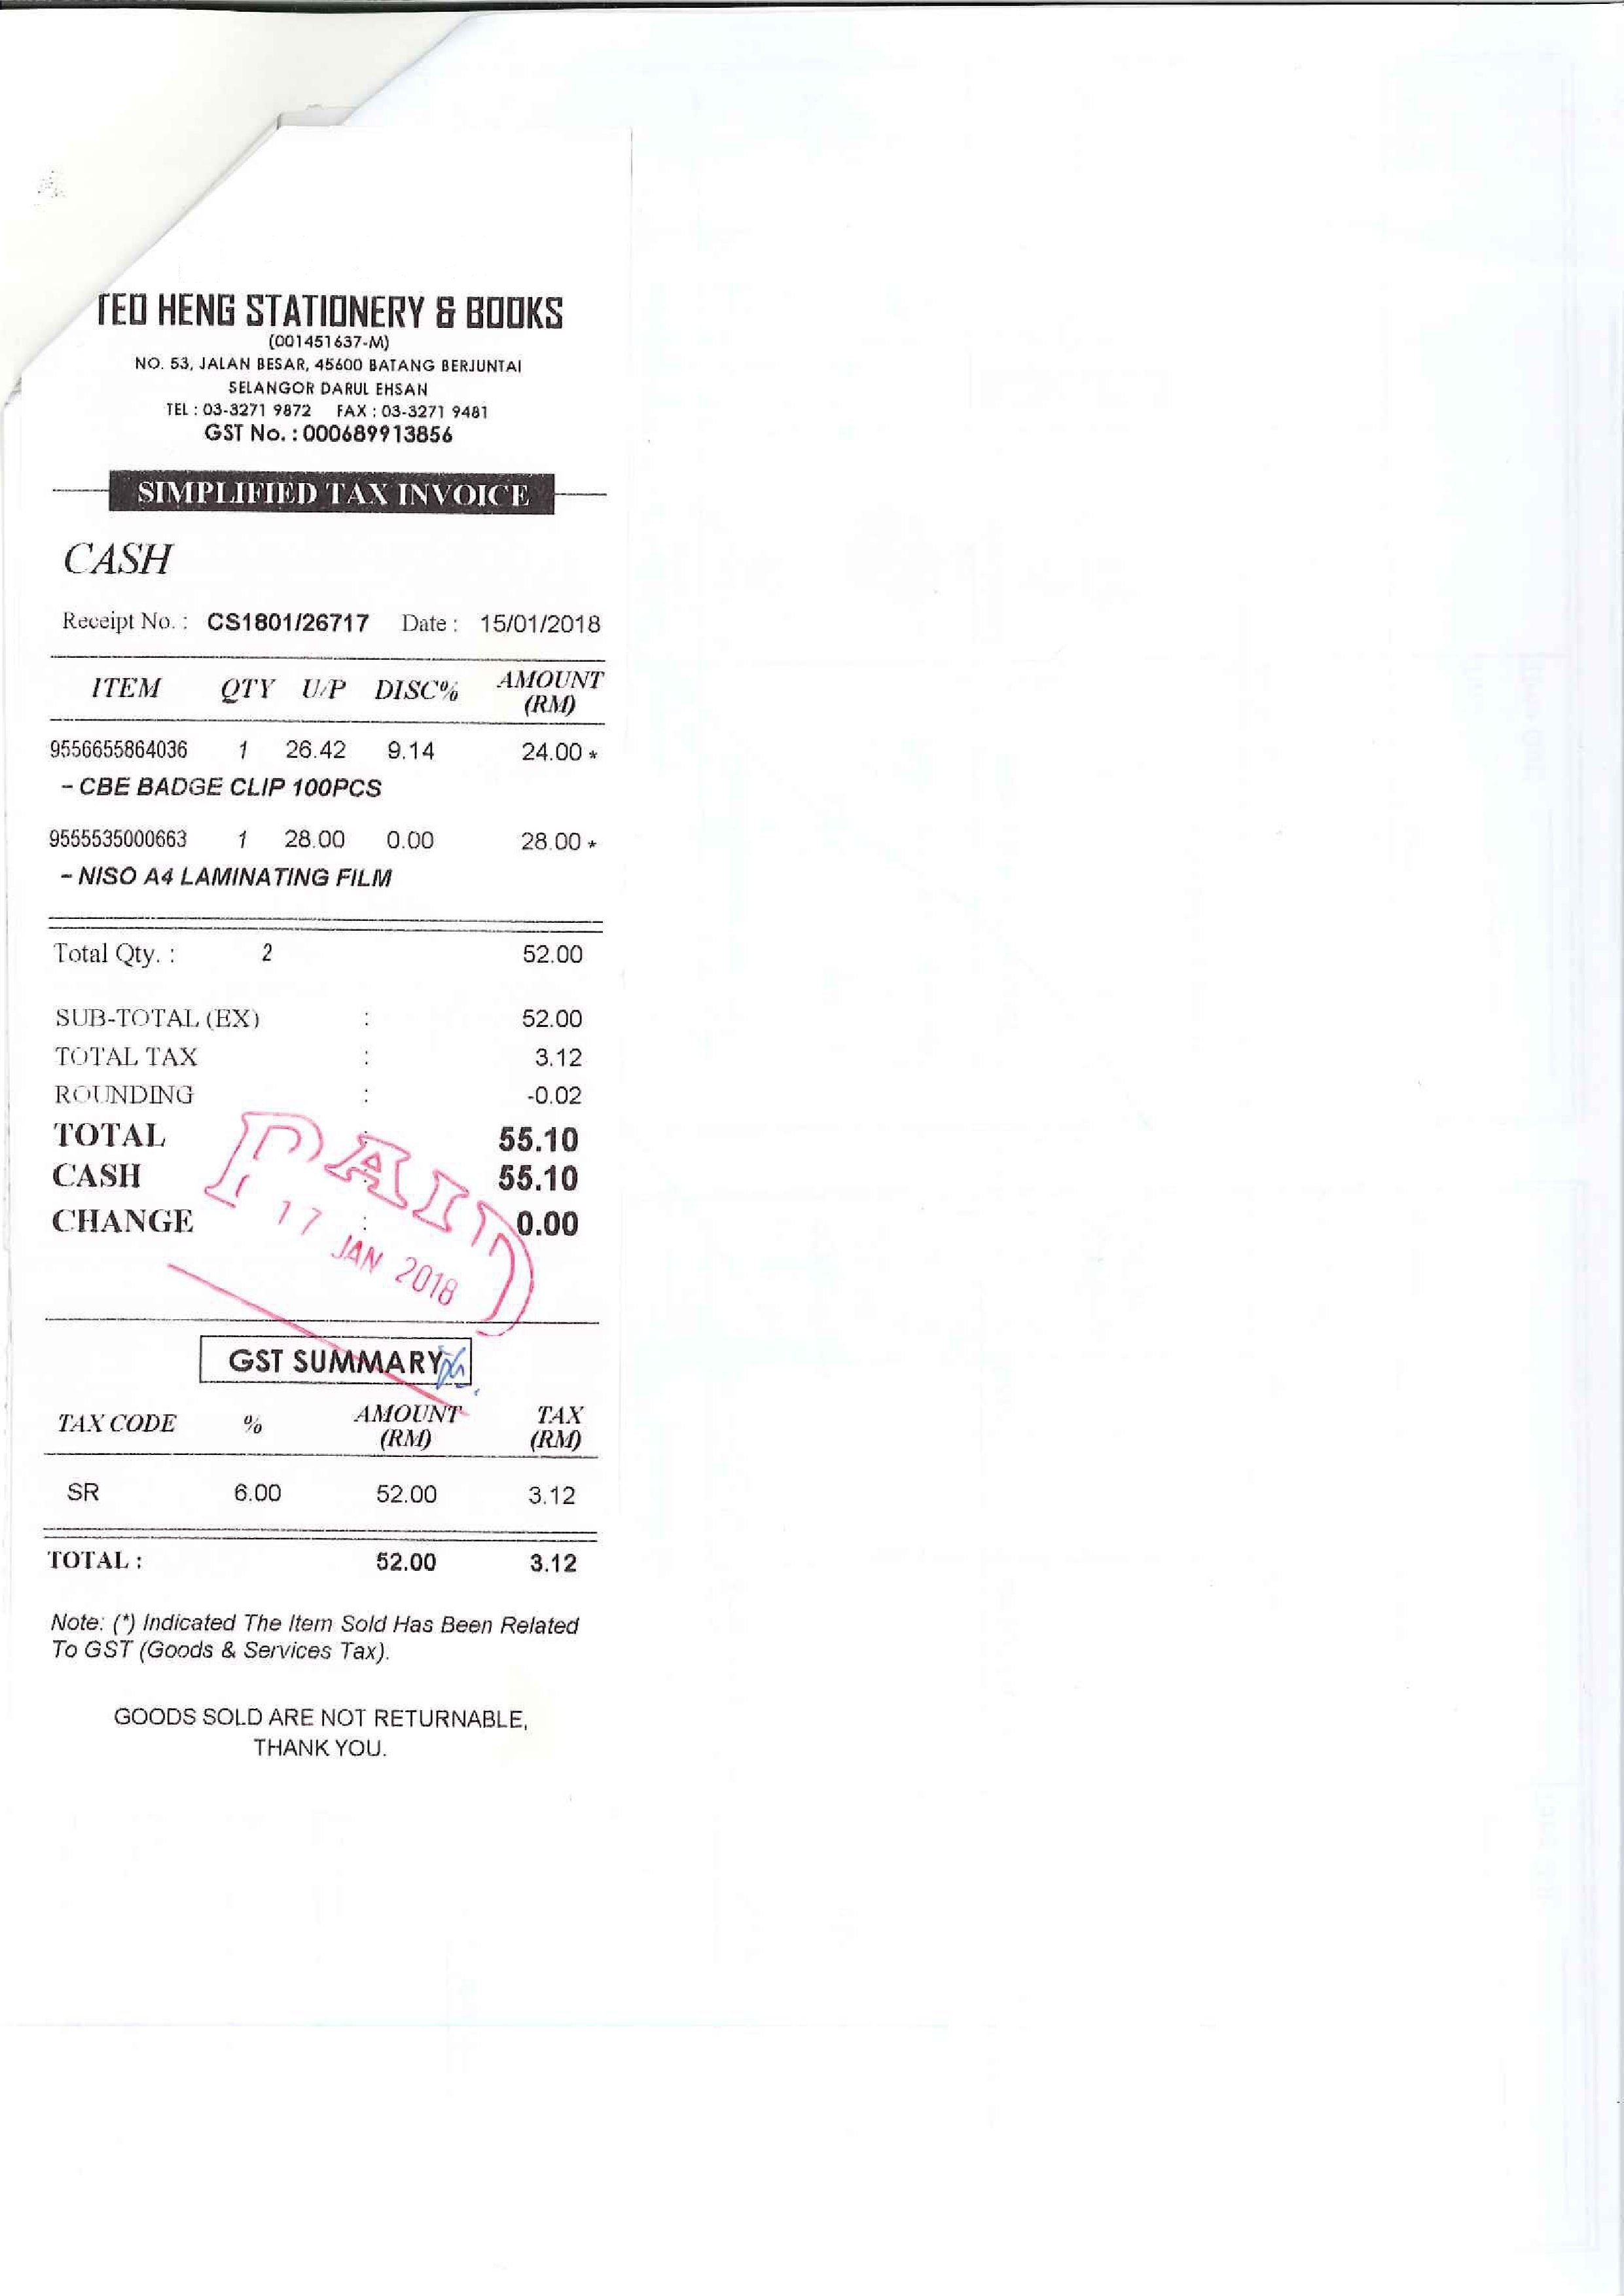
TEO HENG STATIONERY & BOOKS
(001451637-M)
NO. 53, JALAN BESAR, 45600 BATANG BERJUNTAI
SELANGOR DARUL EHSAN
TEL : 03-3271 9872
GST NO. : 000689913856
SIMPLIFIED TAX INVOICE
CASH
RECEIPT NO. : CS1801/26717
ITEM
QTY
U/P
DISC%
AMOUNT
9556655864036
1
26.42
9.14
24.00 *
- CBE BADGE CLIP 100PCS
9555535000663
1
28.00
0.00
28.00 *
- NISO A4 LAMINATING FILM
TOTAL QTY. :
2
52.00
SUB-TOTAL (EX)
:
52.00
TOTAL TAX
:
3.12
ROUNDING
:
-0.02
TOTAL
:
55.10
CASH
:
55.10
CHANGE
:
0.00
GST SUMMARY
TAX CODE
%
AMOUNT(RM)
TAX(RM)
SR
6.00
52.00
3.12S
TOTAL :
52.00
3.12
NOTE:(*) INDICATED THE ITEM SOLD HAS BEEN RELATED
TO GST (GOODS & SERVICES TAX)
GOODS SOLD ARE NOT RETURNABLE,
THANK YOU.
FAX : 03-3271 9481
DATE : 15/01/2018
(RM)